Question: What jurisdiction, city, or county is the document associated with?
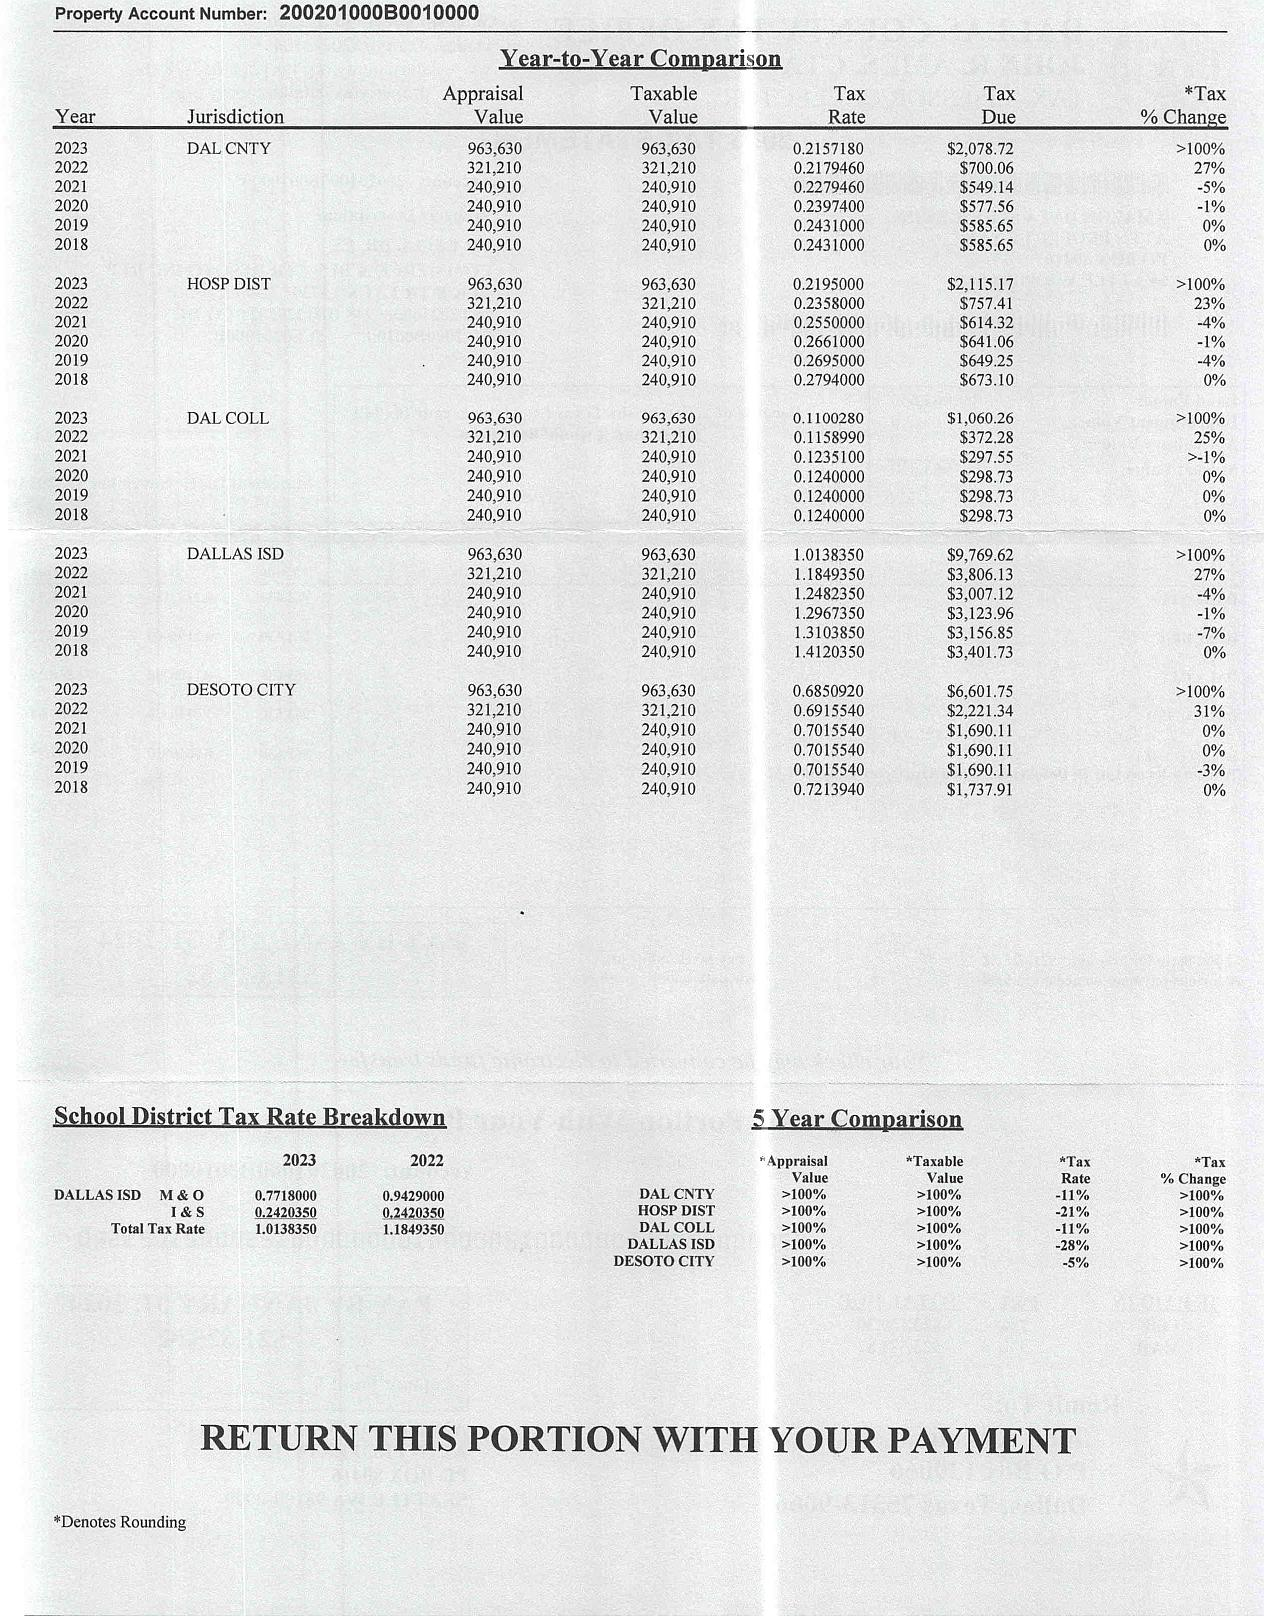
Answer: "DAL CNTY"